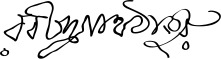
Signature of: rabindranath tagore